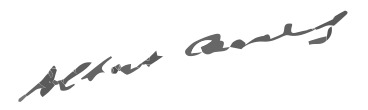
Signature of: albert camus